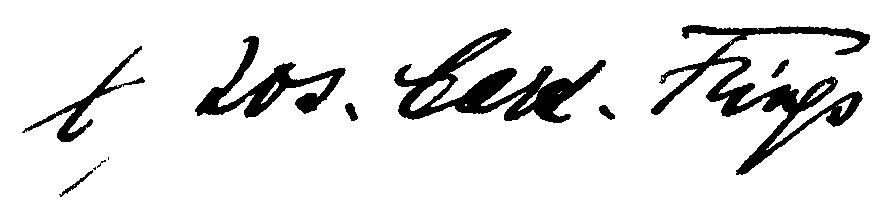
Signature of: josef frings